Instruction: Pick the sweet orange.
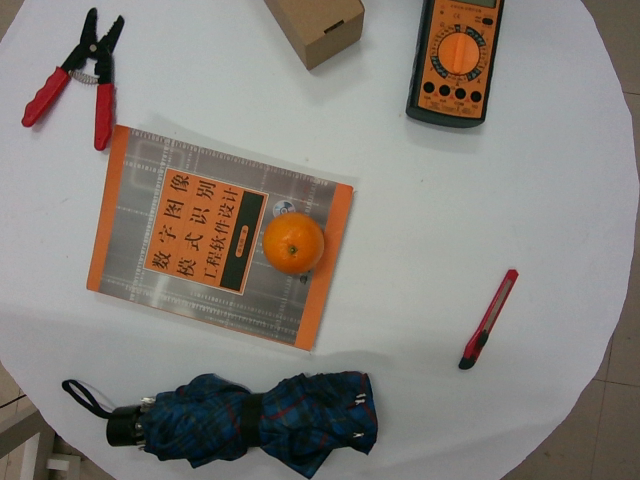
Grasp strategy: vertical